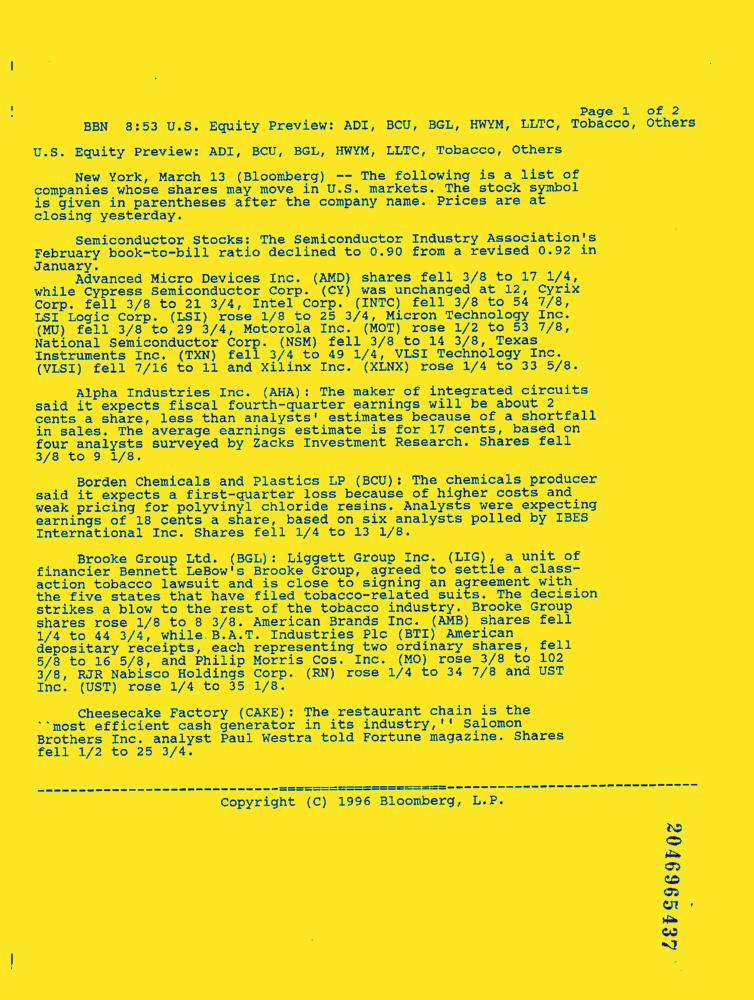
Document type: News-Article